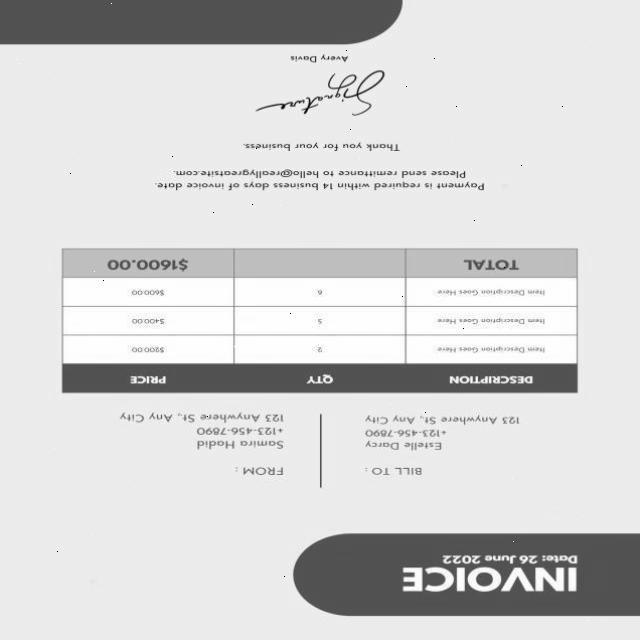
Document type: Invoice